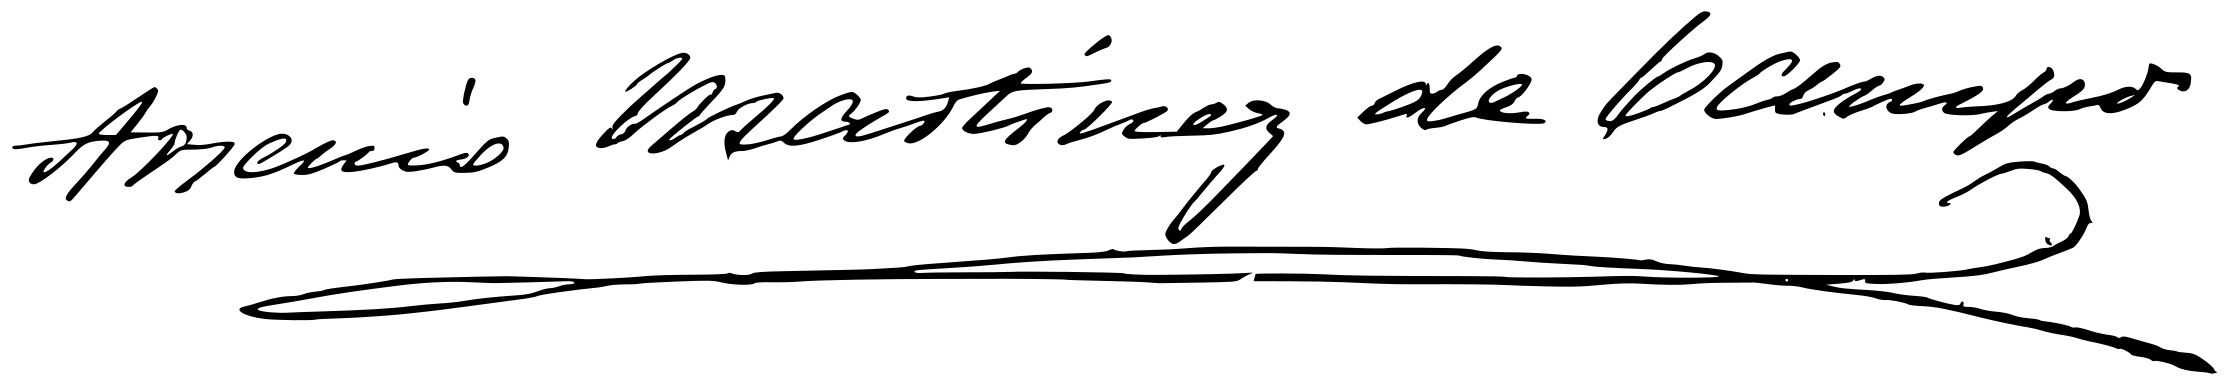
Signature of: arsenio martínez campos y antón